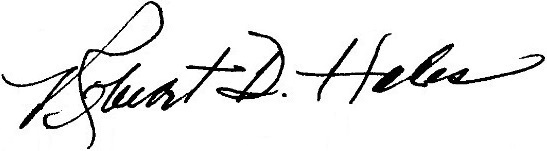
Signature of: robert d hales